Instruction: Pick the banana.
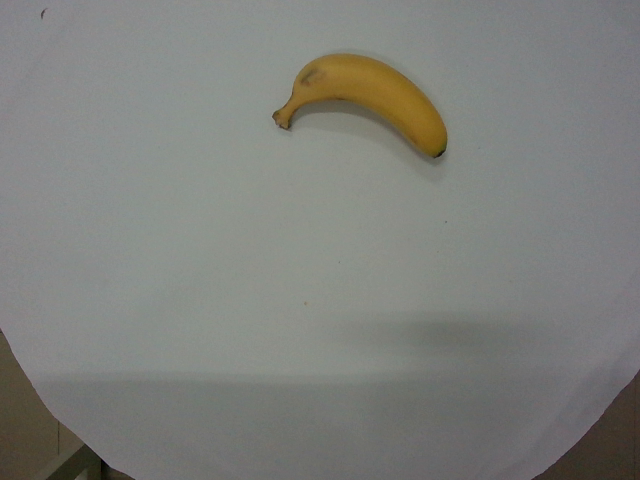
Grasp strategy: vertical